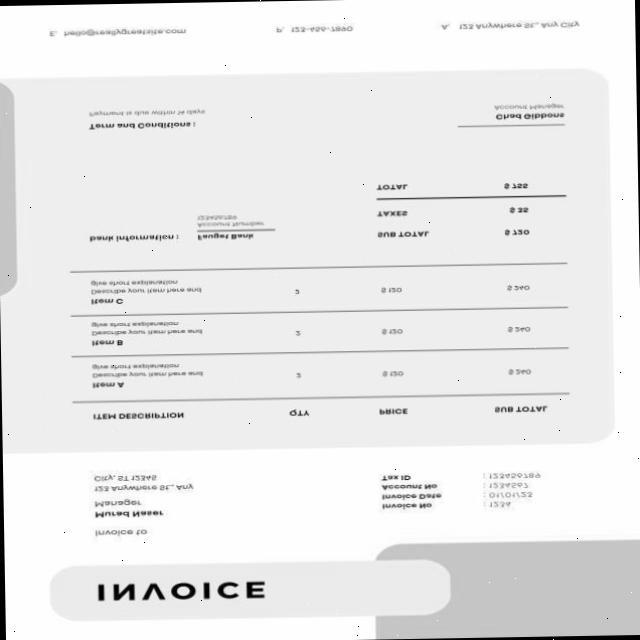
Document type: Invoice